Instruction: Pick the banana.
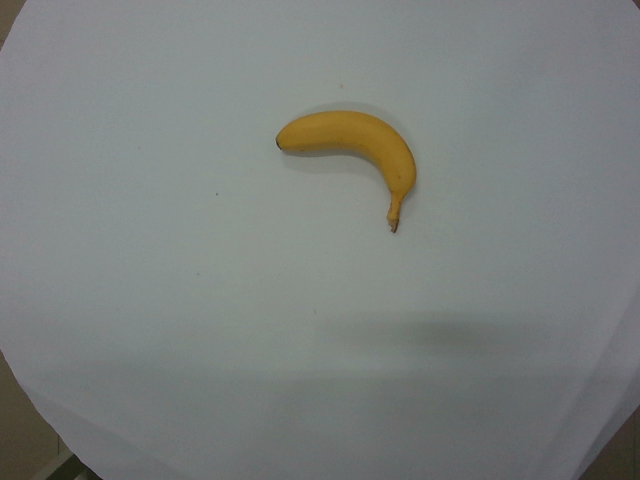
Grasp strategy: vertical